Question: What do the imaging results show?
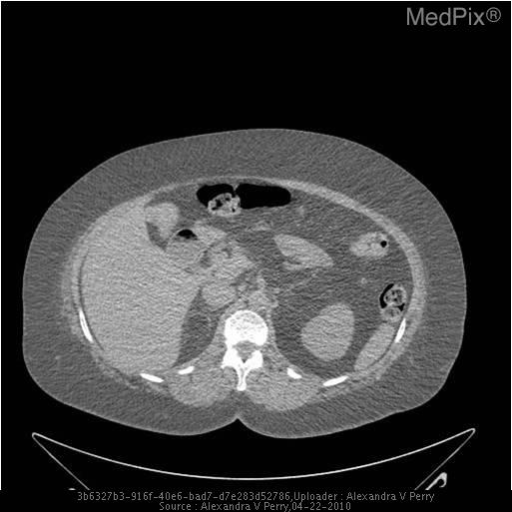
Answer: The imaging shows CXR: hypoinflation of lungs, increased pulmonary vascular markings throughout bilateral lung fields, multiple pulmonary nodules with the most prominent in the right lower lobe, mild cardiomegaly, lack of breast shadows bilaterally, fluid withing the right major and minor fissure.

CT of Chest/ABD/Pelvis: Diffuse thyroid enlargement with nodule present in the left lobe, multiple large (>5mm) pulmonary nodules throughout both lungs, bilateral myelolipomas with L larger than R. Cowden's syndrome obtained prior to bronchoscopy shows large myelolipomas present bilaterally..